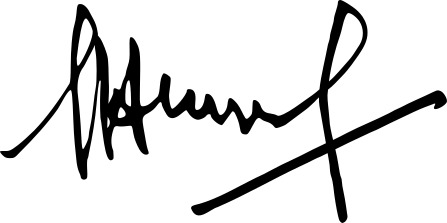
Signature of: grégoire gbénou